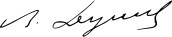
Signature of: velko dumev